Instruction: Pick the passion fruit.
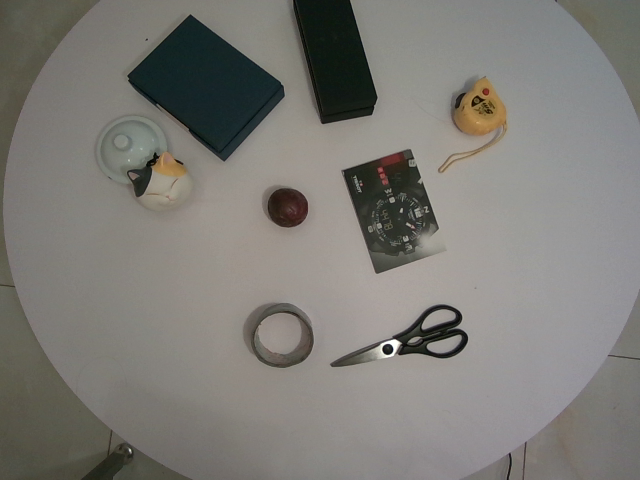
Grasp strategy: vertical